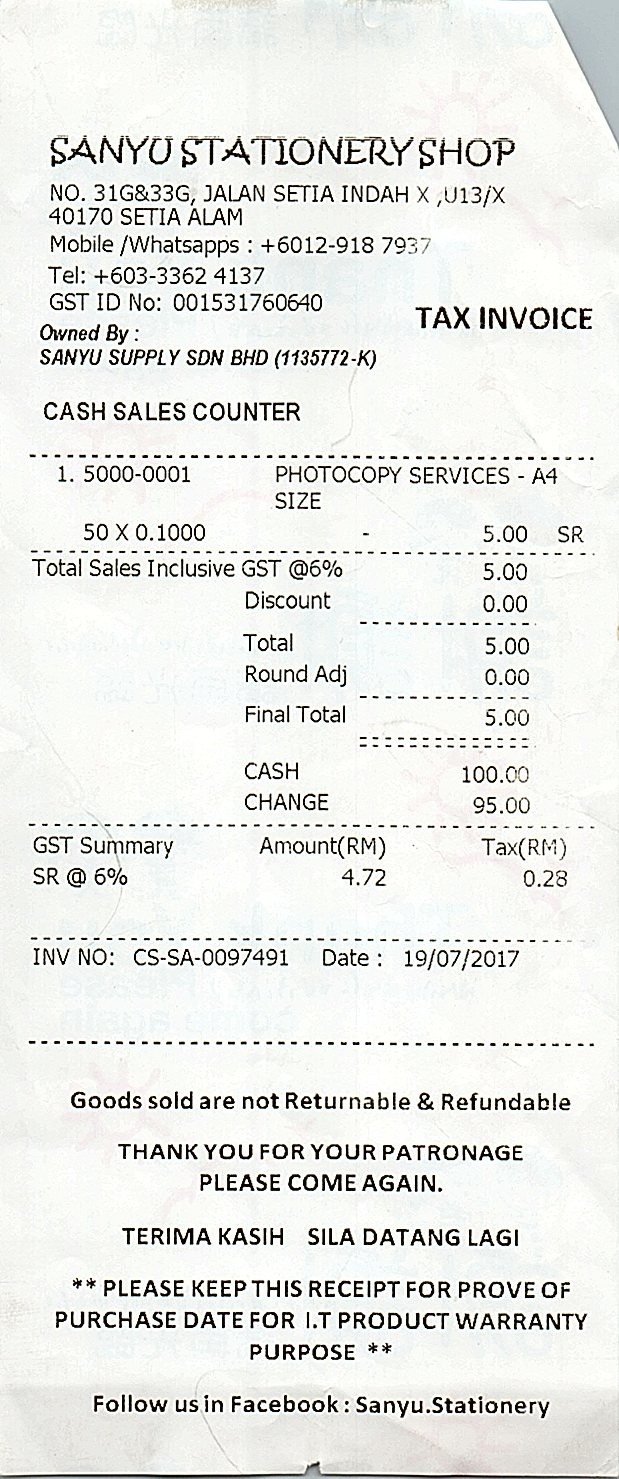
SANYU STATIONERY SHOP
NO. 31G&33G, JALAN SETIA INDAH X ,U13/X
40170 SETIA ALAM
MOBILE /WHATSAPPS : +6012-918 7937
TEL: +603-3362 4137
GST ID NO: 001531760640
TAX INVOICE
OWNED BY :
SANYU SUPPLY SDN BHD (1135772-K)
CASH SALES COUNTER
1. 5000-0001
PHOTOCOPY SERVICES - A4
SIZE
50 X 0.1000
5.00
SR
TOTAL SALES INCLUSIVE GST @6%
5.00
DISCOUNT
0.00
TOTAL
5.00
ROUND ADJ
0.00
FINAL TOTAL
5.00
CASH
100.00
CHANGE
95.00
GST SUMMARY
AMOUNT(RM)
TAX(RM)
SR @ 6%
4.72
0.28
INV NO: CS-SA-0097491
DATE : 19/07/2017
GOODS SOLD ARE NOT RETURNABLE & REFUNDABLE
THANK YOU FOR YOUR PATRONAGE
PLEASE COME AGAIN.
TERIMA KASIH SILA DATANG LAGI
** PLEASE KEEP THIS RECEIPT FOR PROVE OF
PURCHASE DATE FOR I.T PRODUCT WARRANTY
PURPOSE **
FOLLOW US IN FACEBOOK : SANYU.STATIONERY